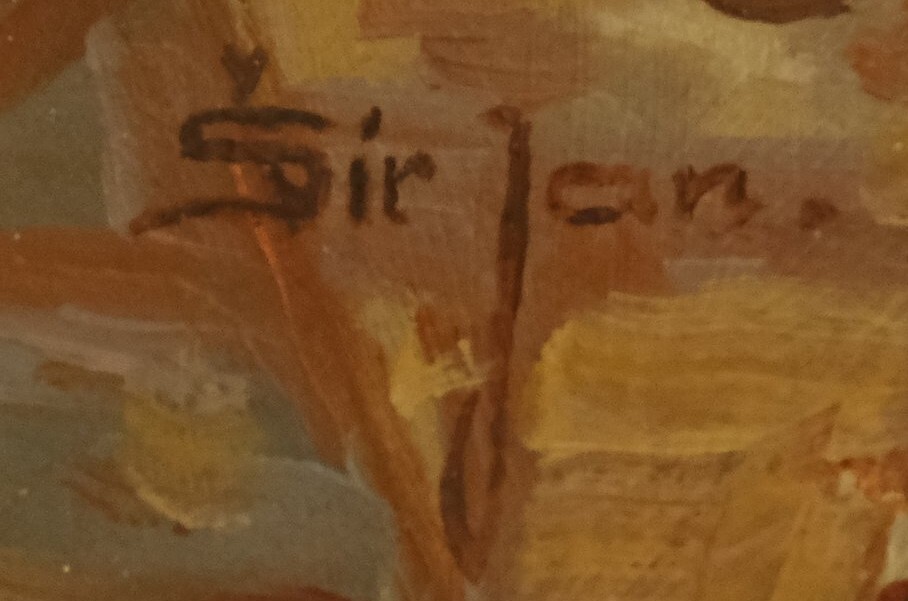
Signature of: jan šír